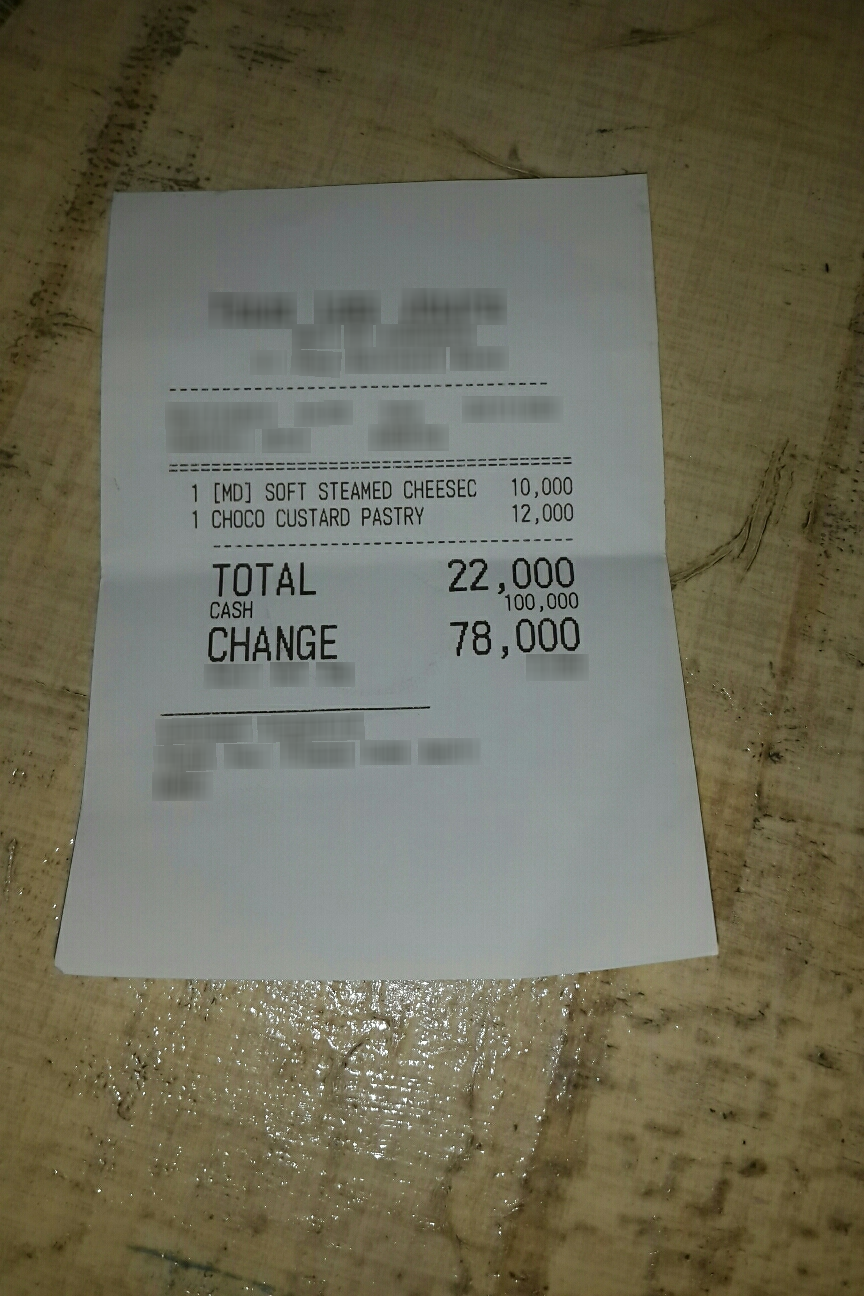
Number of items: 2
Total: 22,000
OCR text regions:
text: 1
text: [MD]
text: SOFT
text: STEAMED
text: CHEESEC
text: 10,000
text: 1
text: CHOCO
text: CUSTARD
text: PASTRY
text: 12,000
text: TOTAL
text: 22,000
text: CASH
text: 100,000
text: CHANGE
text: 78,000